Question: Which state is mentioned in the document?
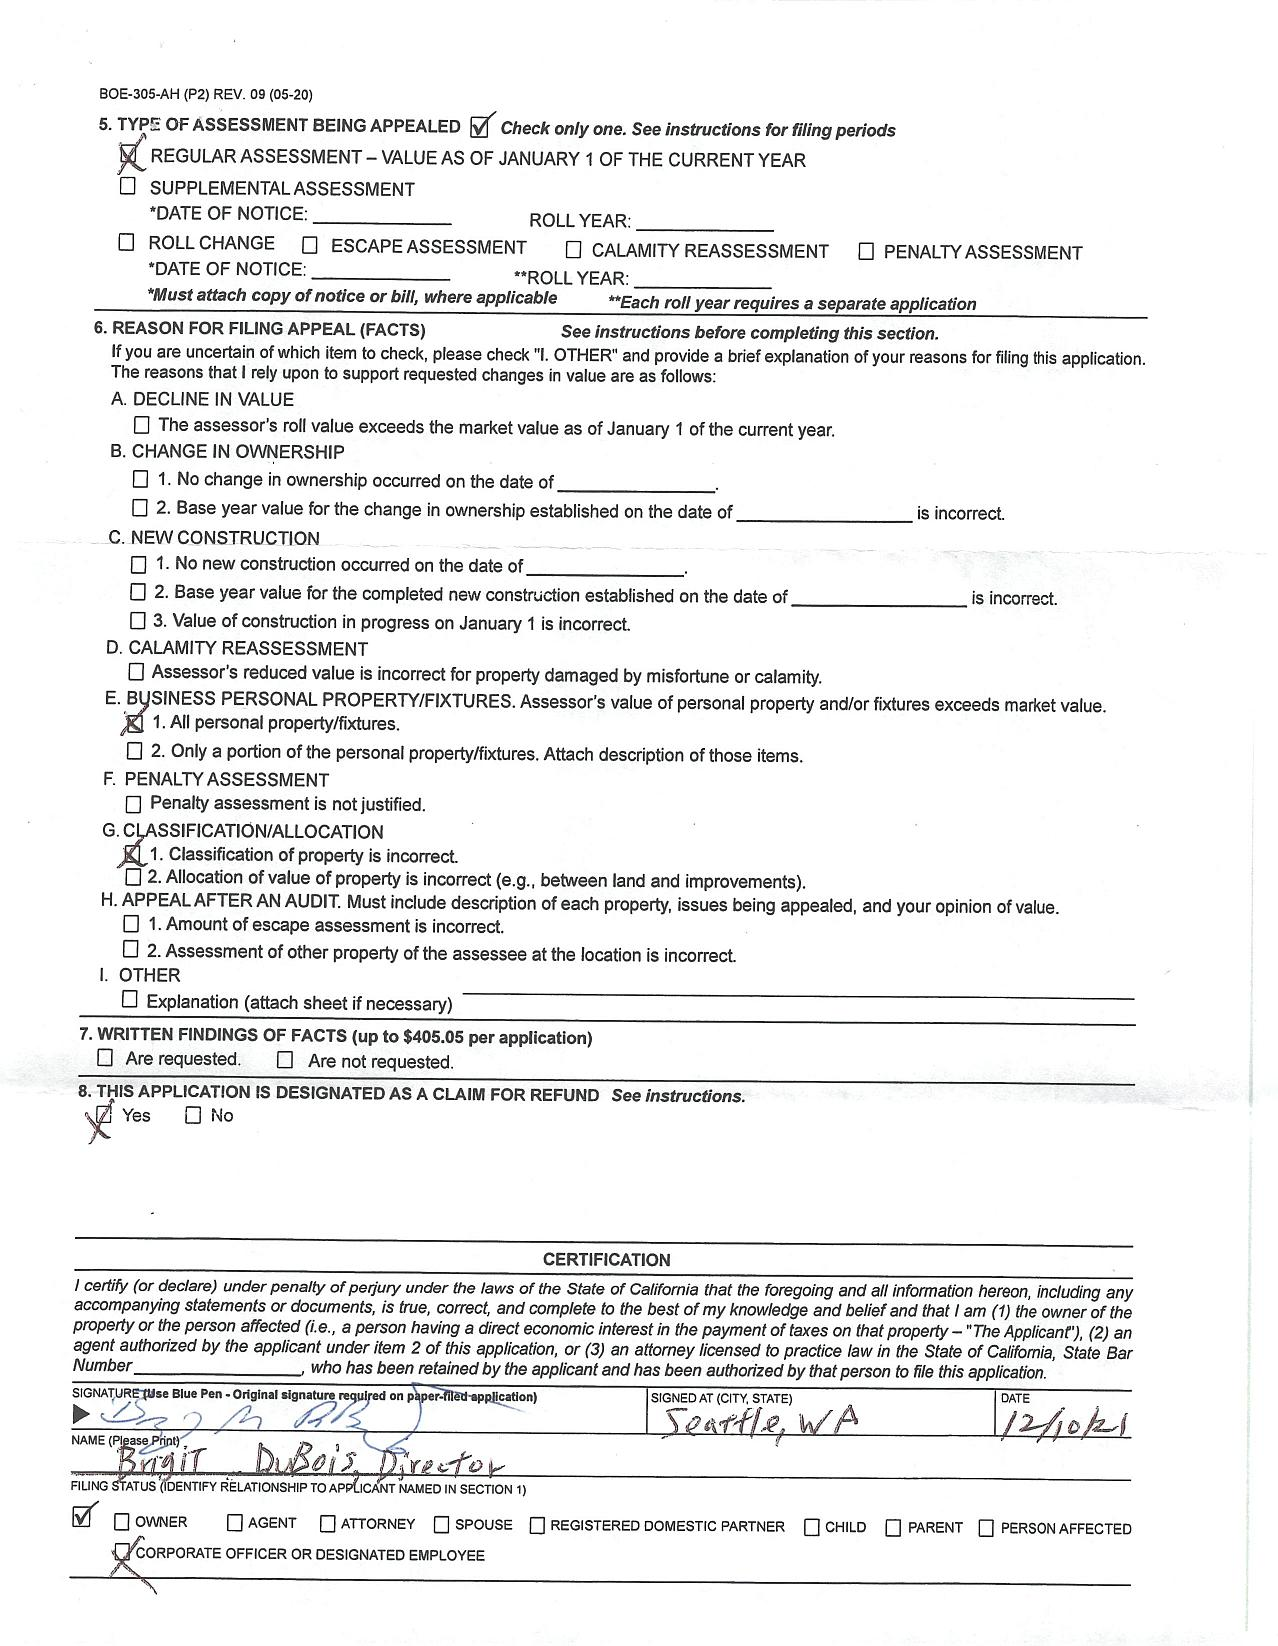
Answer: "California"